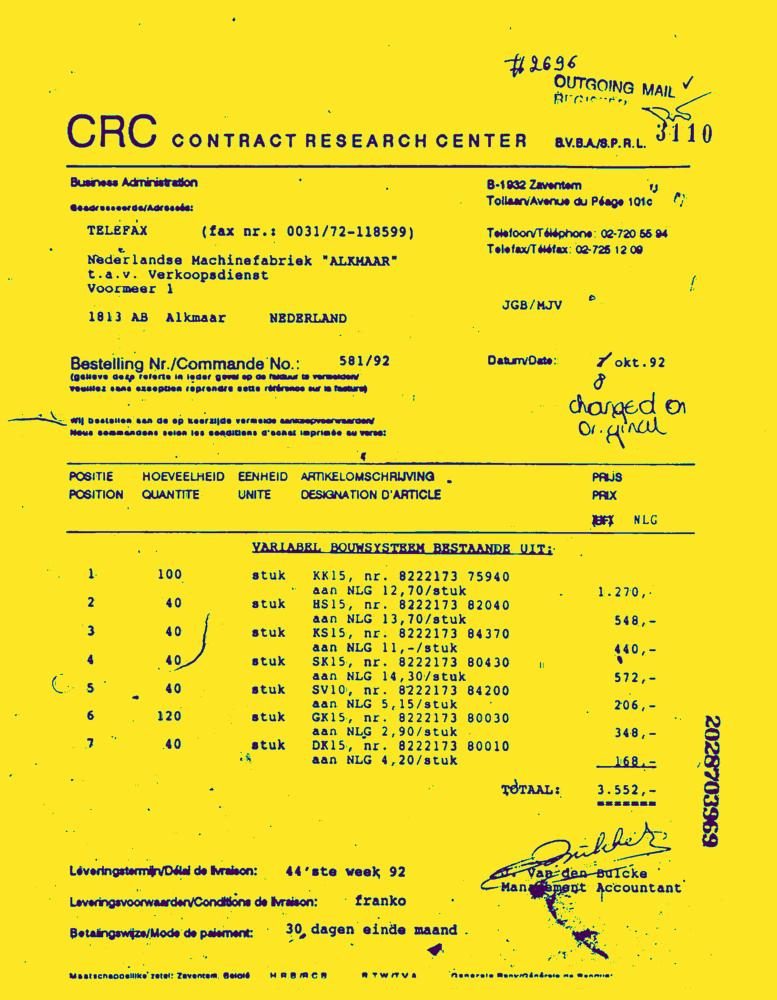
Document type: Invoice-Doc